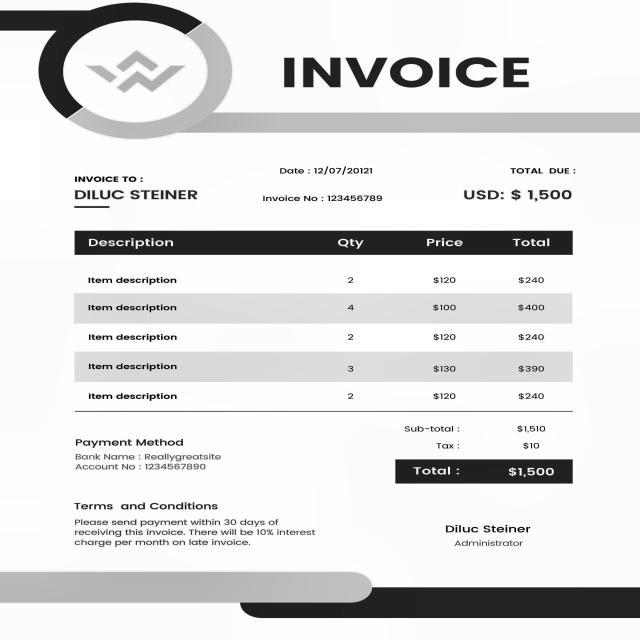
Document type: Invoice